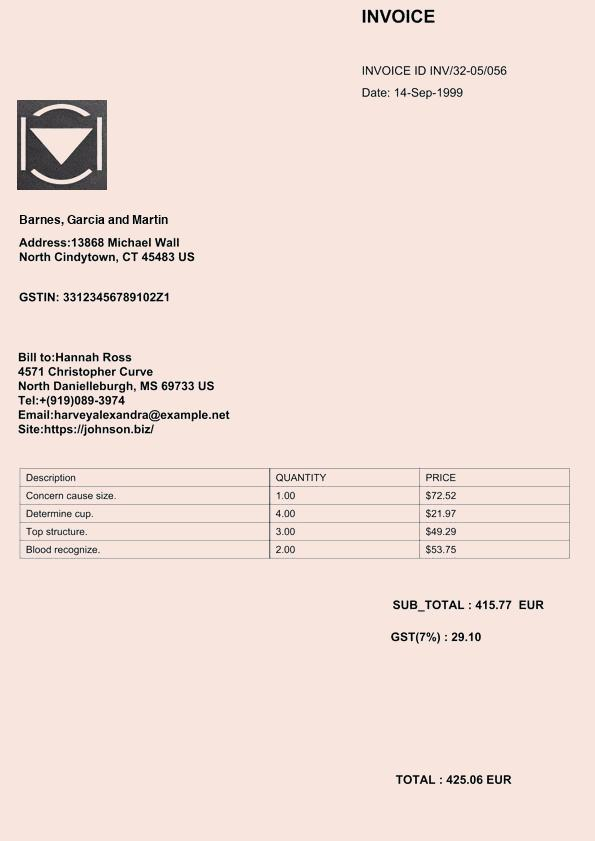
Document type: Invoice